Patient: Male, age 73
A 73-year-old man with a history of chronic obstructive pulmonary disease (COPD) for more than 10 years, he regularly inhaled salmeterol/fluticasone propionate (50microg/500microg) twice a day. He had 30 pack-years of smoking history and quit smoking for more than 10 years. He was a farmer by profession. He was admitted to hospital with cough and hemoptysis for more than five months.
Admission blood tests showed a white cell count of 5.8 x 109/L, C-reactive protein 3.1 mg/L and interleukin-6 16.32pg/mL. All of sputum smear acid-fast staining, tuberculin test and tuberculosis antibody test were negative. Serum biomarkers of lung cancer, such as carcinoembryonic antigen (CEA), Cytokeratin-19-fragment (CYFRA21-1), squamous cell carcinoma antigen (SCC), and neuron-specific enolase (NSE) were negative.
The images of computed tomography (CT) scan of the chest revealed large dense shadows and cavity formation in the inferior lobe of the left lung (Figure 1A). The electronic bronchoscopy showed a big and white neoplasm in the lower left lung, with a narrow opening and a lot of white necrotic material in the subsegment (Figure 2). Biopsy revealed chronic inflammation of endobronchial membrane with lymphoid follicular hyperplasia, but without any definite tumor cells (Figure 3). Acid-fast staining and Periodic Acid-Schiff (PAS) staining were both negative. Not only the traditional culture (including aerobic and anaerobic) but also the galactomannan (GM) test of bronchoalveolar lavage fluid were negative. Surprisingly, the mNGS of bronchoalveolar lavage fluid revealed 4415 sequences of Campylobacter rectus and 1091 sequences of Parvimonas micra.
Empirical antimicrobial therapy commenced immediately with intravenous tazobactam/piperacillin (4.5g three times daily) and ornidazole (500 mg twice daily) from the first day in the hospital. One week later when we got the result of mNGS, etimicin (300mg one time daily) was used in combination to enhance treatment against Gram-negative bacteria. Another two weeks later, the symptom of diarrhea in the patient was considered to be due to the imbalance of intestinal flora induced by long-term extensive use of broad-spectrum antibiotics. Therefore, the anti-infective treatment regimen was reduced to etimicin only. The patient was hospitalized for one month. The results of CT re-examination suggested that the area of infection in the inferior lobe of the left lung was significantly reduced, and the cavity was smaller (Figure 1B). After he was discharged from hospital, he was treated with oral levofloxacin (0.5g once daily) for four months. The condition of the lung was further improved than before (Figure 1C).
Keywords: campylobacter rectus, wolinella recta, electronic bronchoscopy, lung abscess, mngs, metagenomic next-generation sequencing
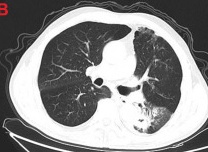
Image caption: (B) The results of CT re-examination suggested that, the area of infection in the inferior lobe of the left lung was significantly reduced and the cavity was smaller.